Question: What is the earliest payment due date mentioned in the document?
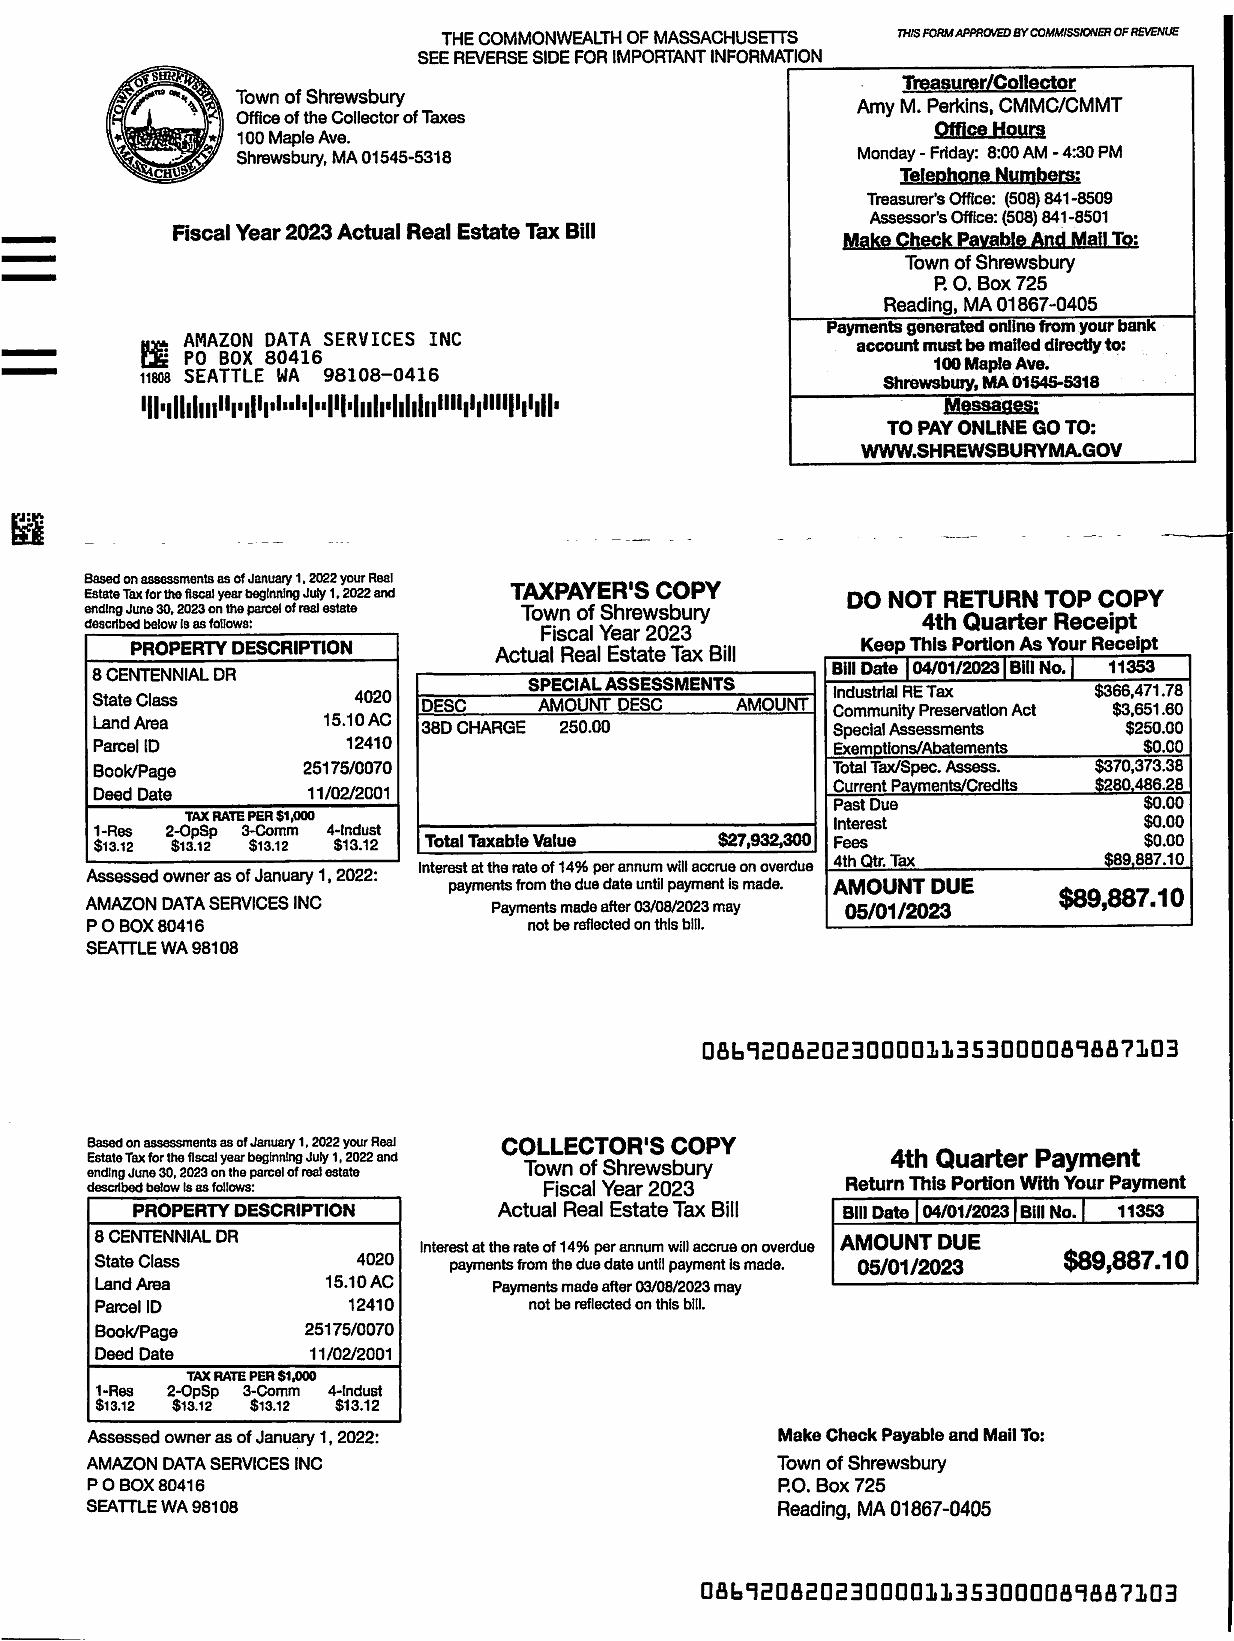
Answer: "5/1/23"